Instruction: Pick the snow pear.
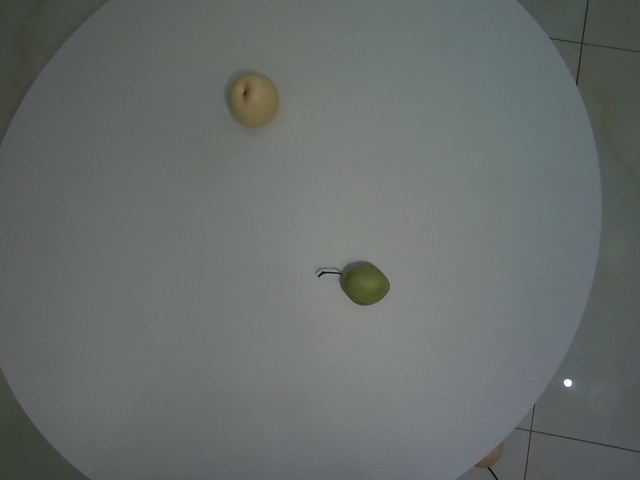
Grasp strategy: vertical